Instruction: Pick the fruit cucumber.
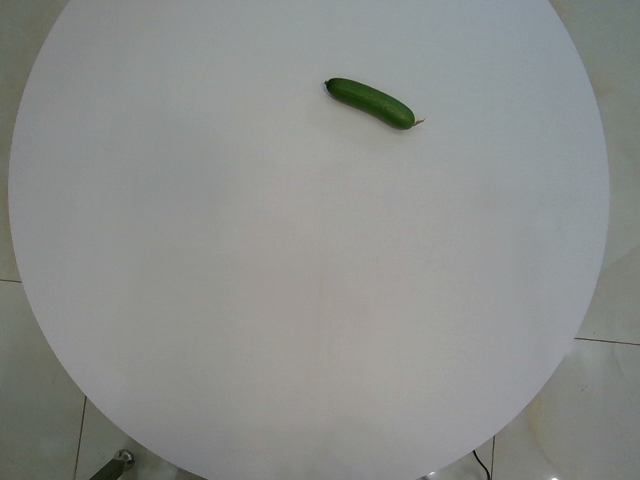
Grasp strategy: vertical